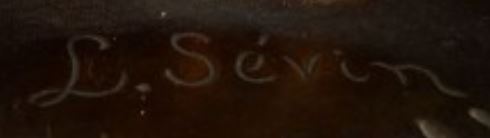
Signature of: lucille sévin